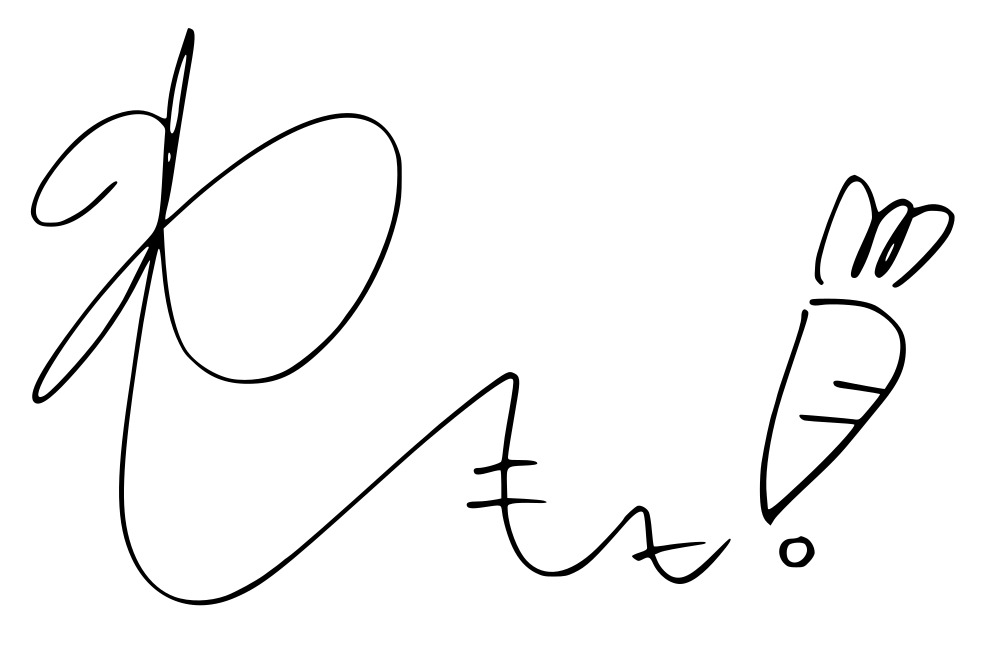
Signature of: kang ye seo